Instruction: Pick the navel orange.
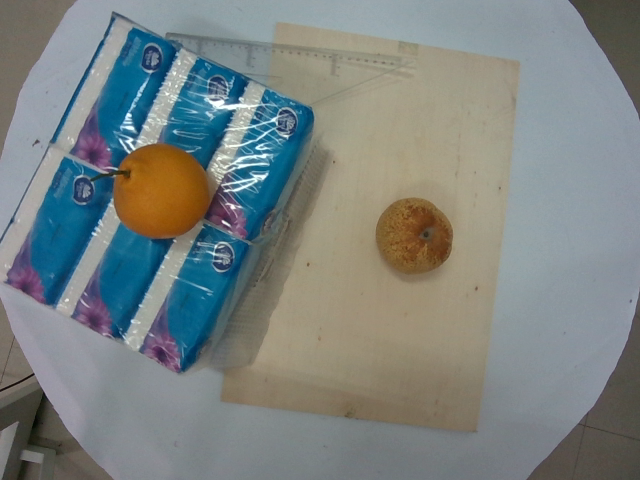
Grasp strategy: vertical